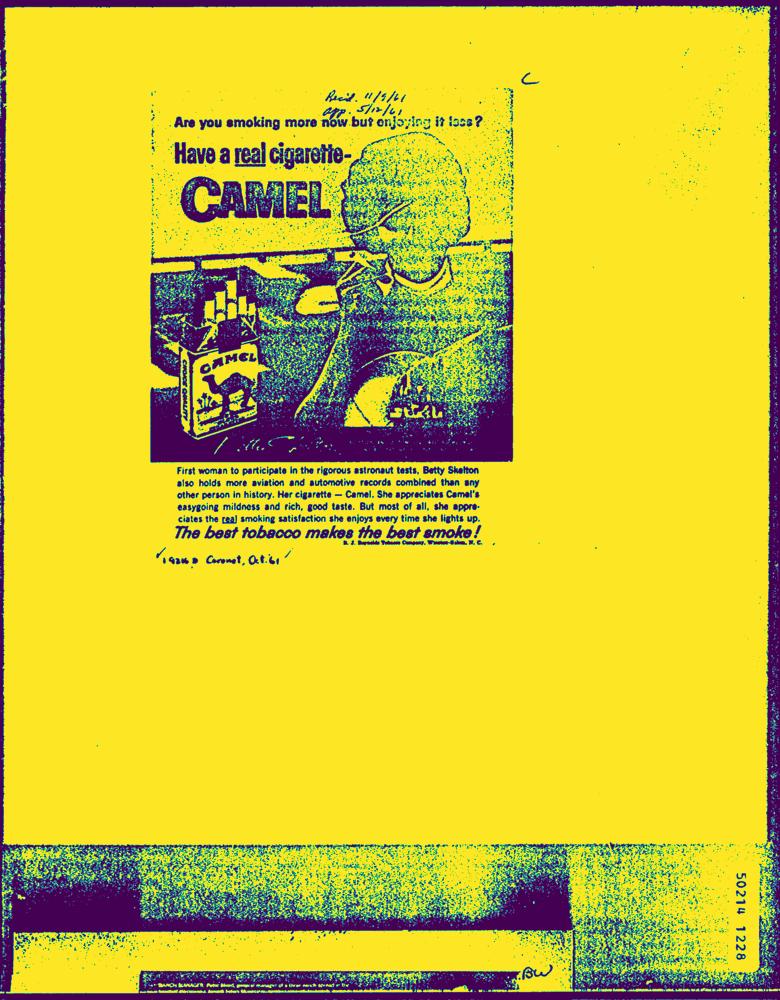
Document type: AD